Question: What is the earliest payment due date mentioned in the document?
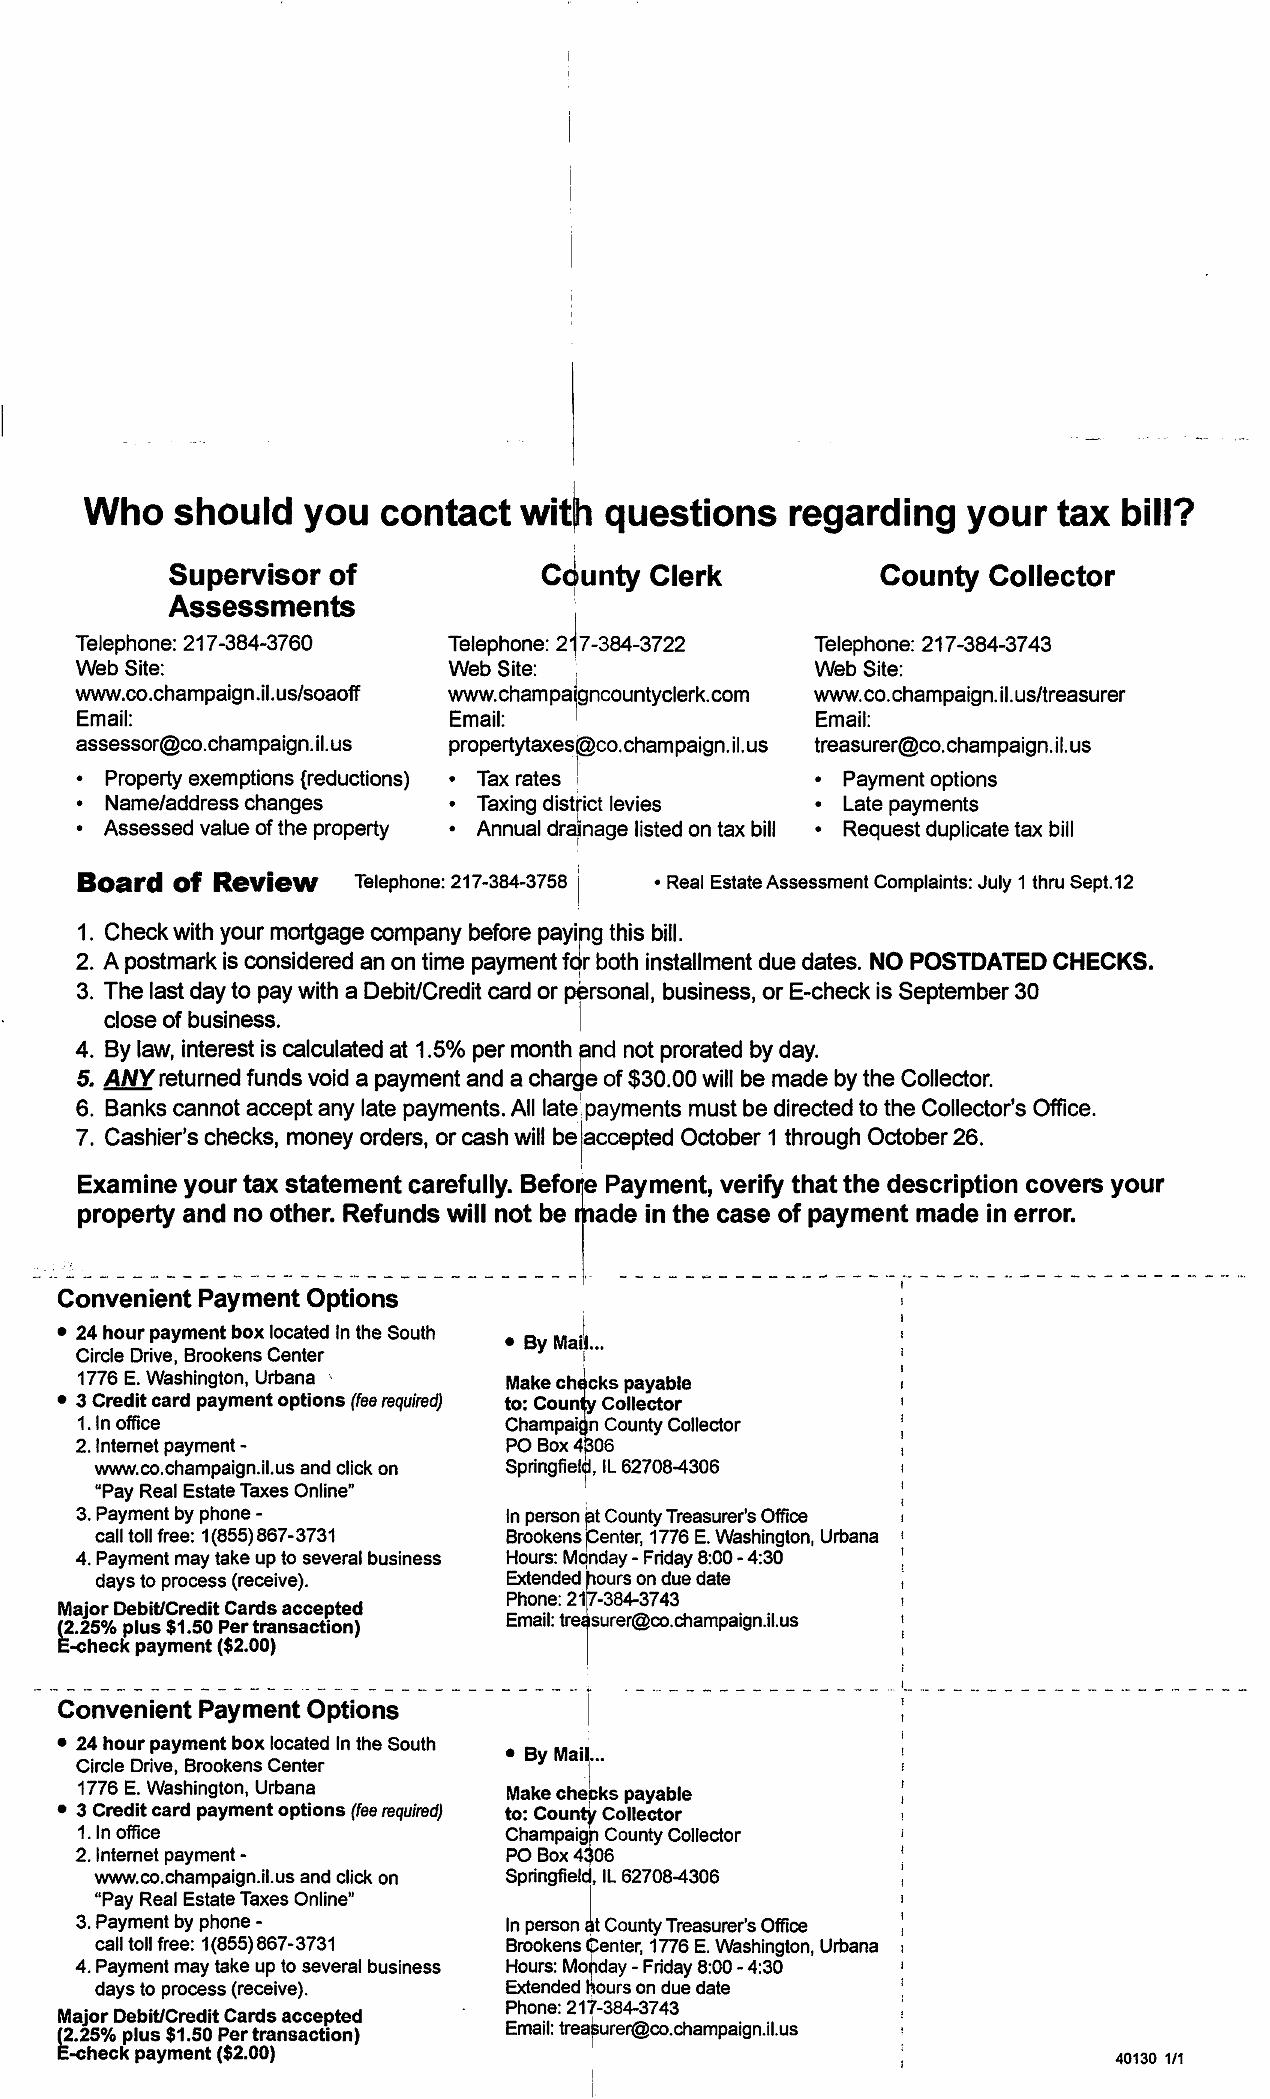
Answer: "30-Sep"